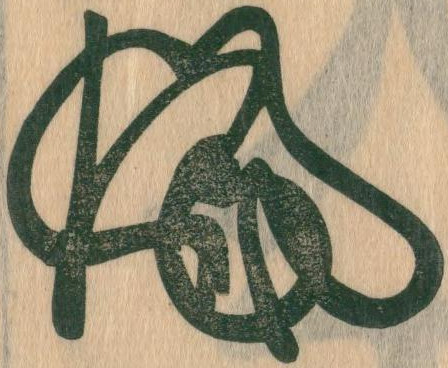
Signature of: taira no kiyomori